Question: What type of tax is indicated in the document, personal property or real estate?
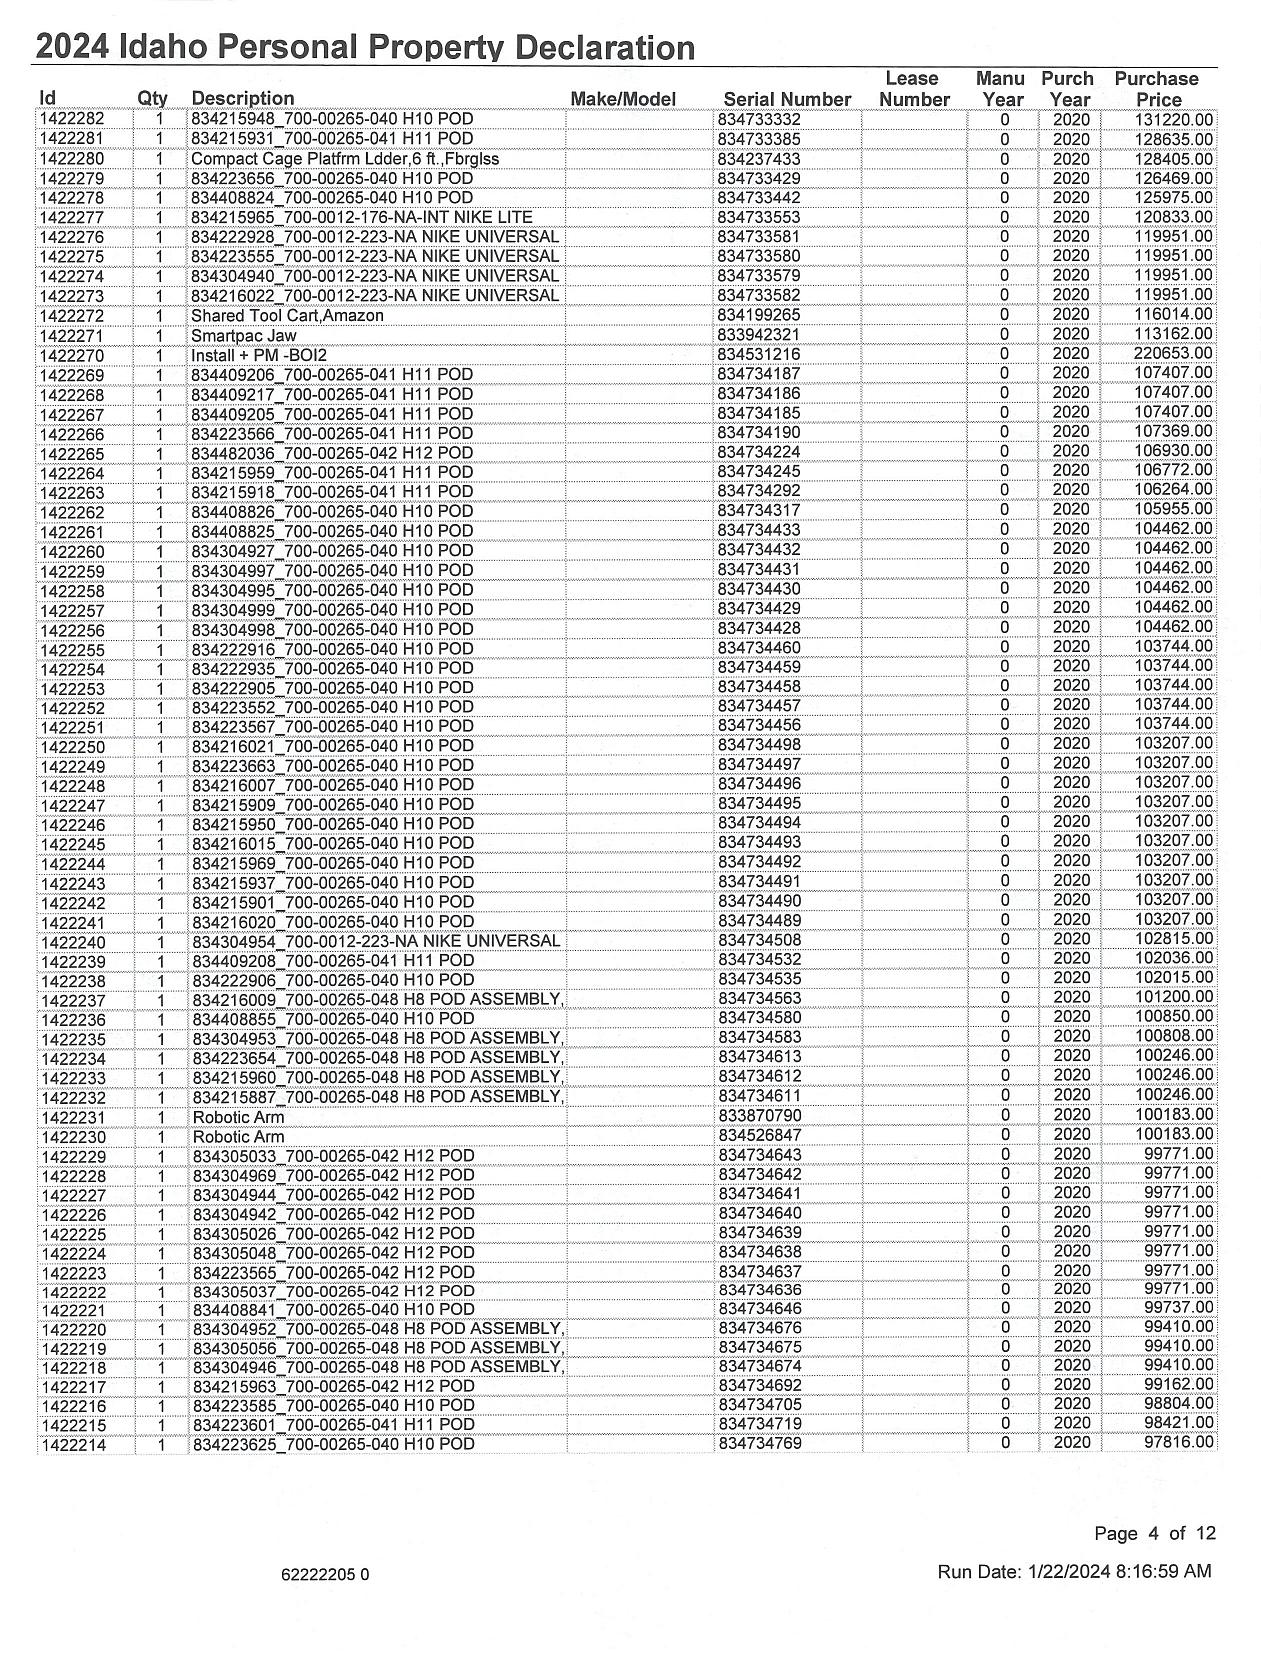
Answer: "Personal Property"